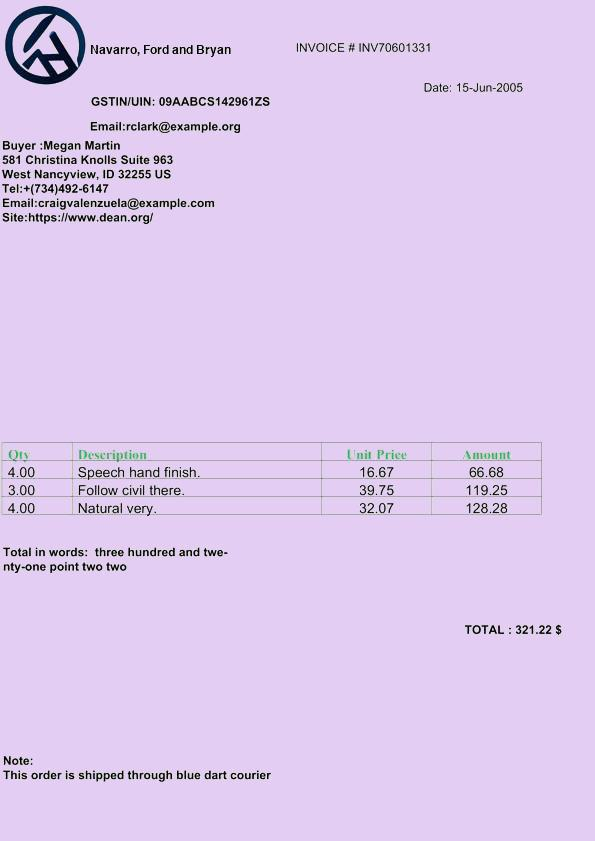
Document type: Invoice